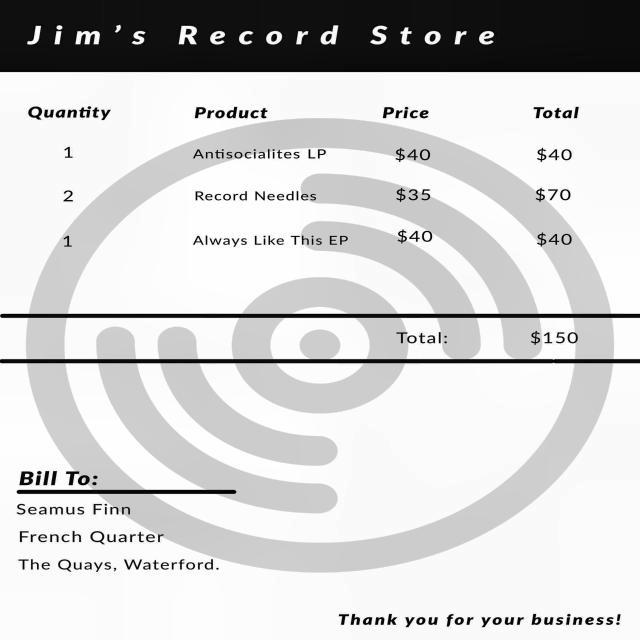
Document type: Invoice